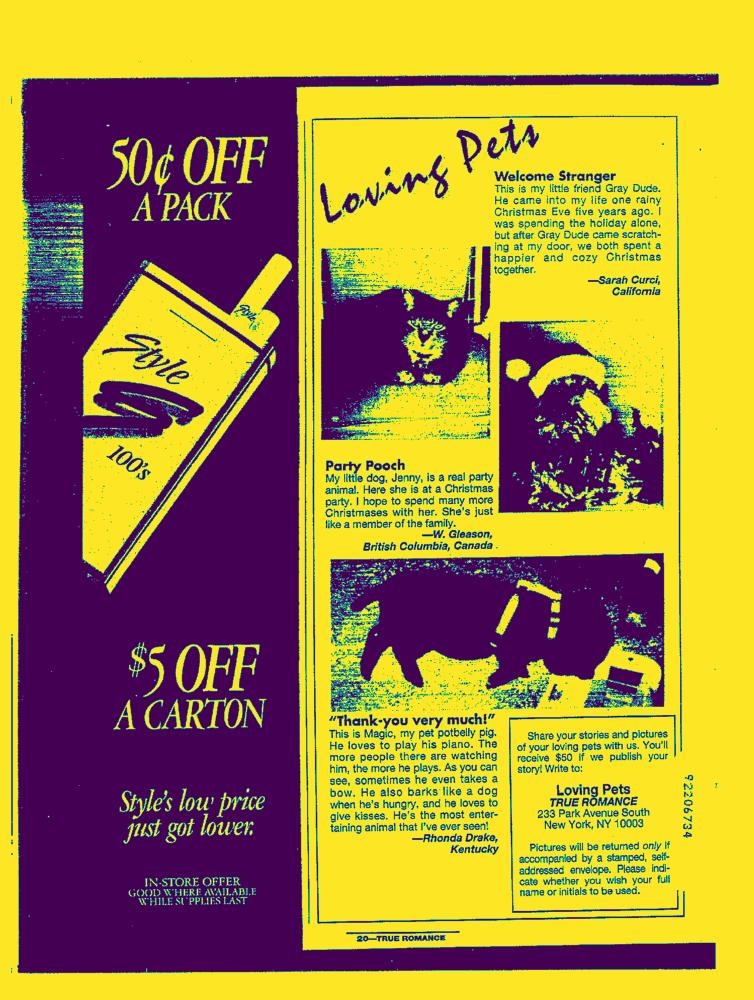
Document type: AD